Question: How is the history relevant to the case?
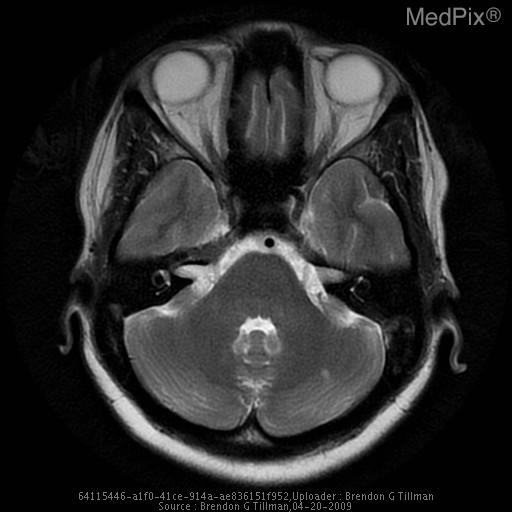
Answer: The patient's history of 34-year-old African American G1P1 female with no significant medical history presents to the ER four days postpartum complaining of the “worst headache of her life” on the right-sided of her head. is key in understanding the case.